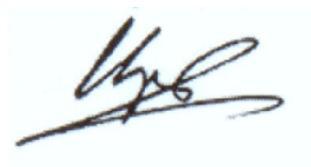
Signature of: aram manukian